Question: What was observed in the imaging?
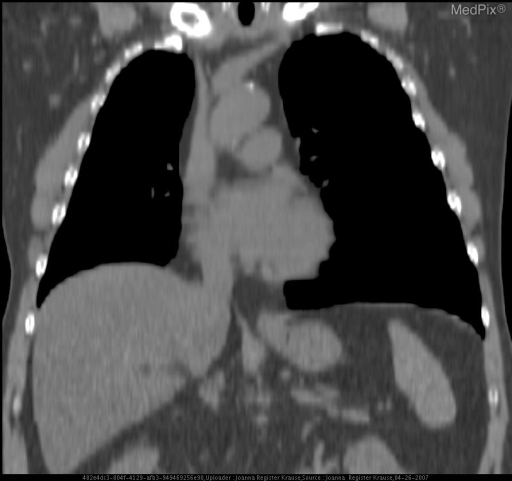
Answer: The imaging shows Axial and coronal images of abdominal and chest CT significant for absence of IVC below liver. Enlarged azygous/hemiazygous systems present. Drainage from right renal vein into azygous vein and left renal vein into hemiazygous vein. Hemiazygous vein drains into azygous vein near level of diaphragm. Lateral Chest radiograph shows absence of IVC. The normal IVC is not visible below the liver.  A smaller hepatic vein/suprahepatic IVC can be seen on CT only..